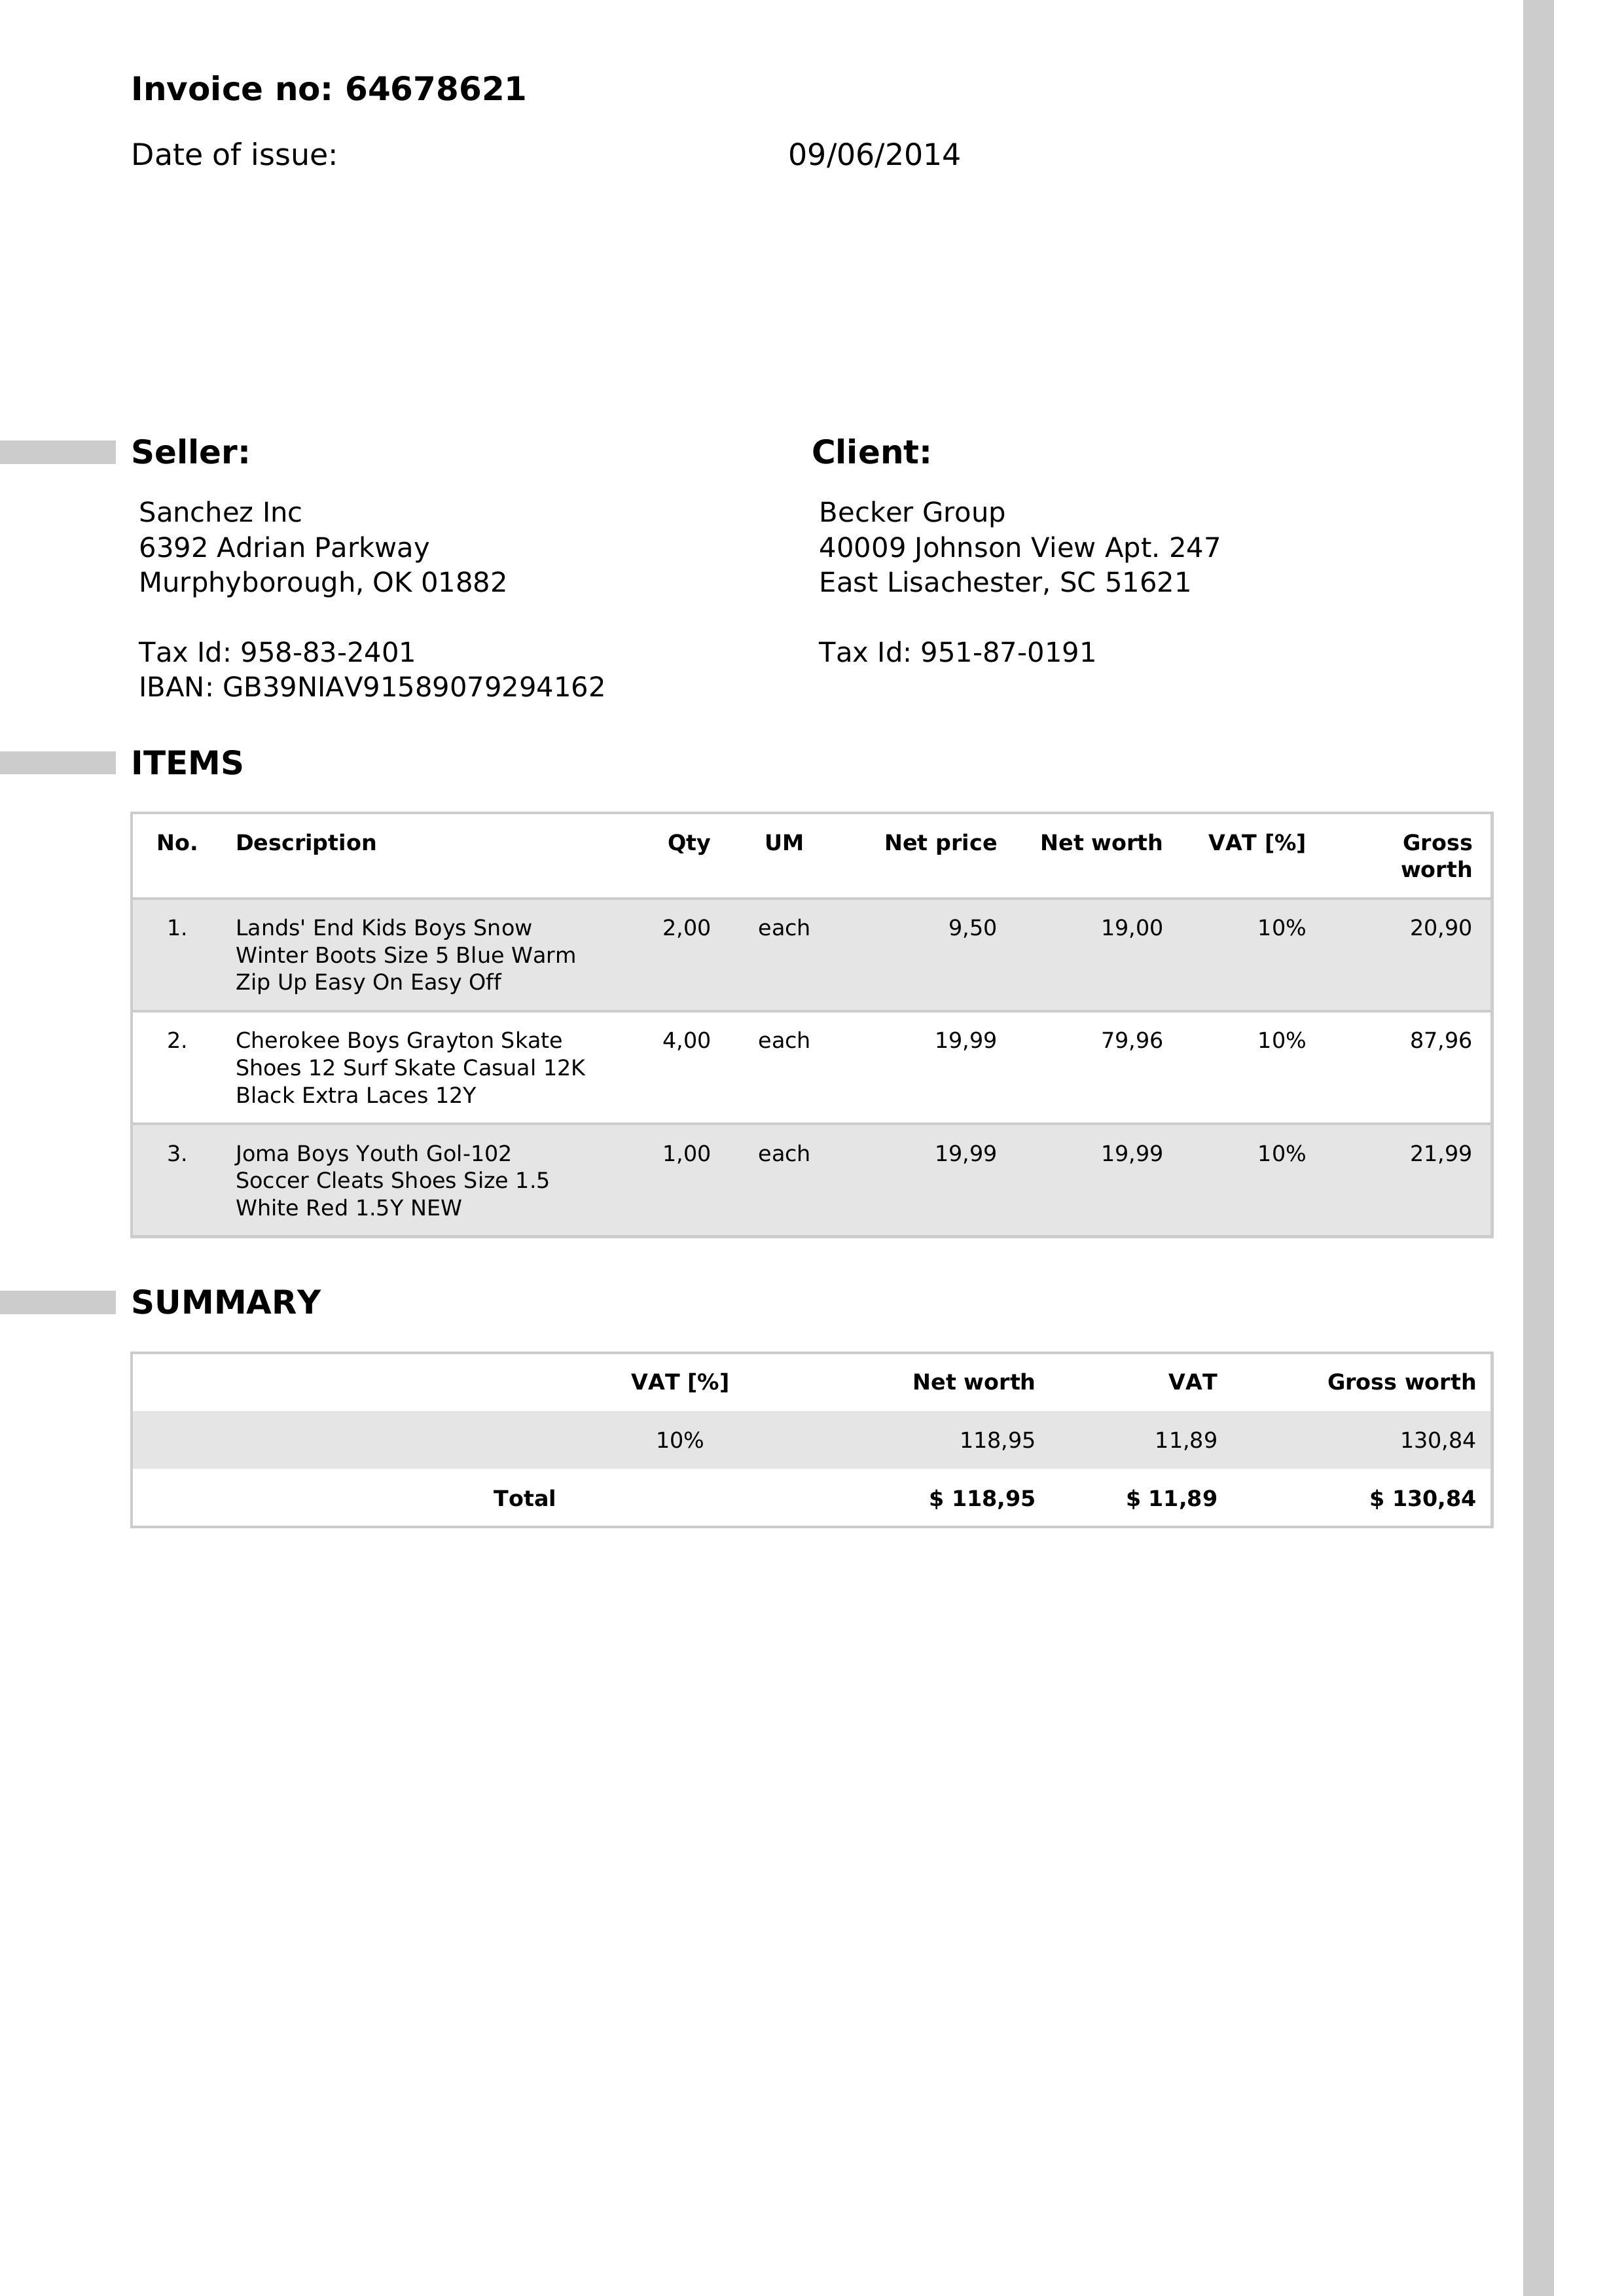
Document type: Invoice